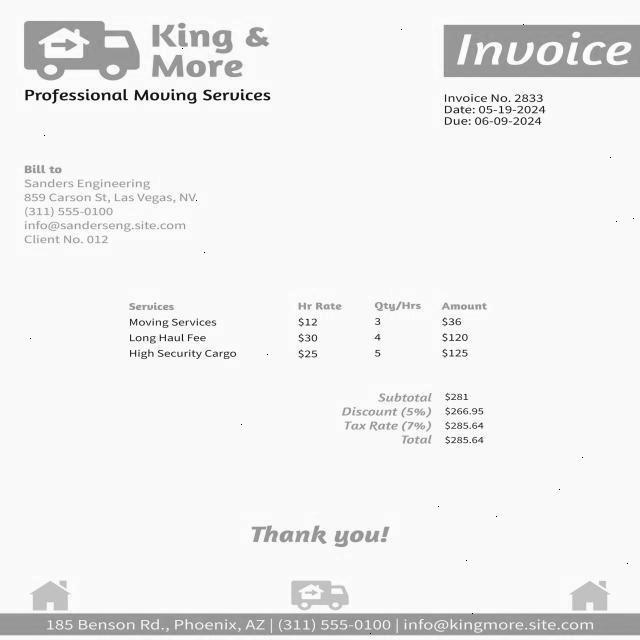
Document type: Invoice